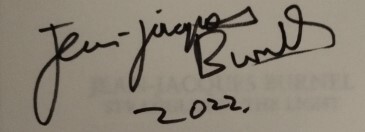
Signature of: jean jacques burnel